Question: What are the imaging findings?
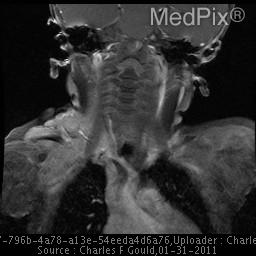
Answer: The imaging shows Lobulated, intensely enhancing mass lesion with high flow intralesional vessels. Coronal post-gadolinium SPGR T1 fat-suppressed image demonstrates robust homogeneous enhancement..